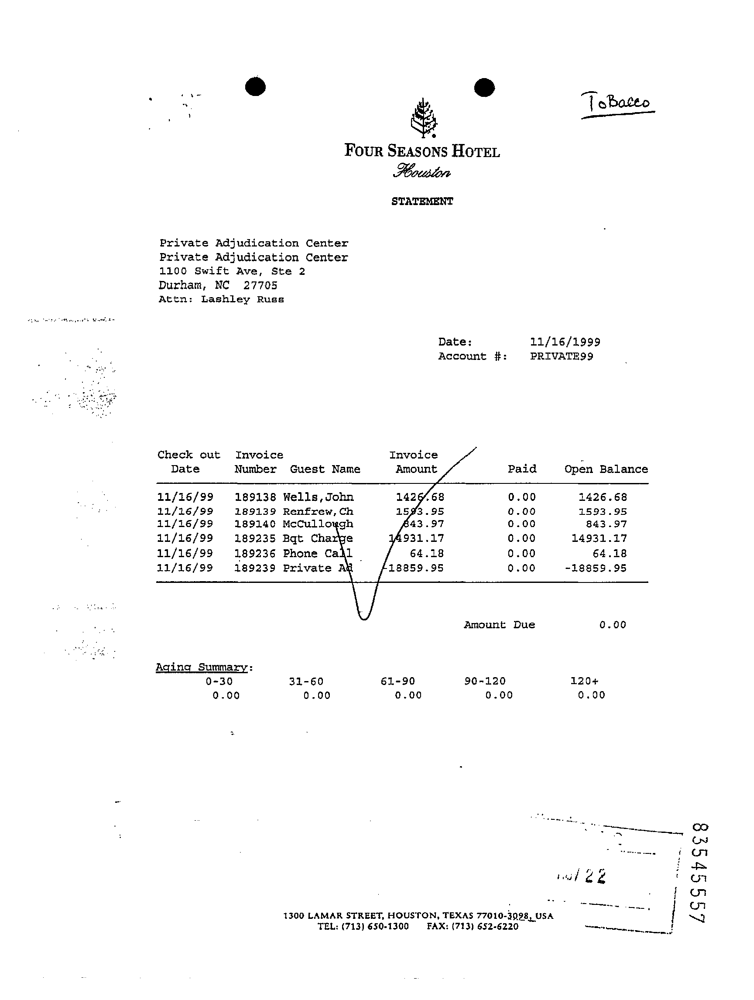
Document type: Invoice